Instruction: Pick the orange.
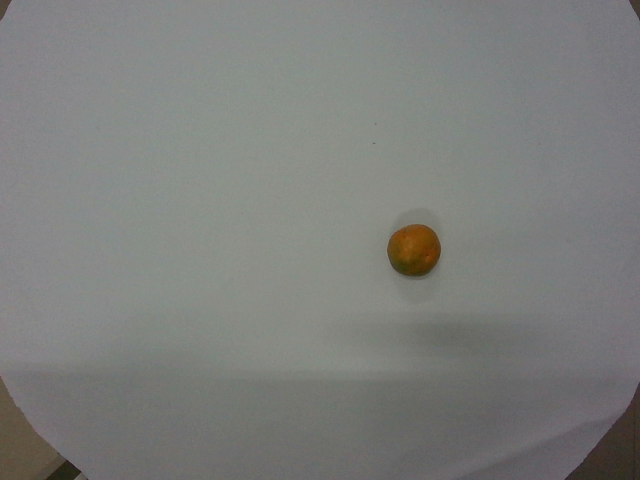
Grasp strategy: vertical